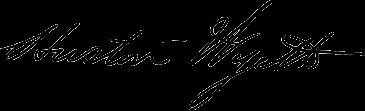
Signature of: huston wyeth